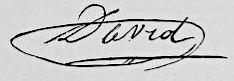
Signature of: jacques louis david